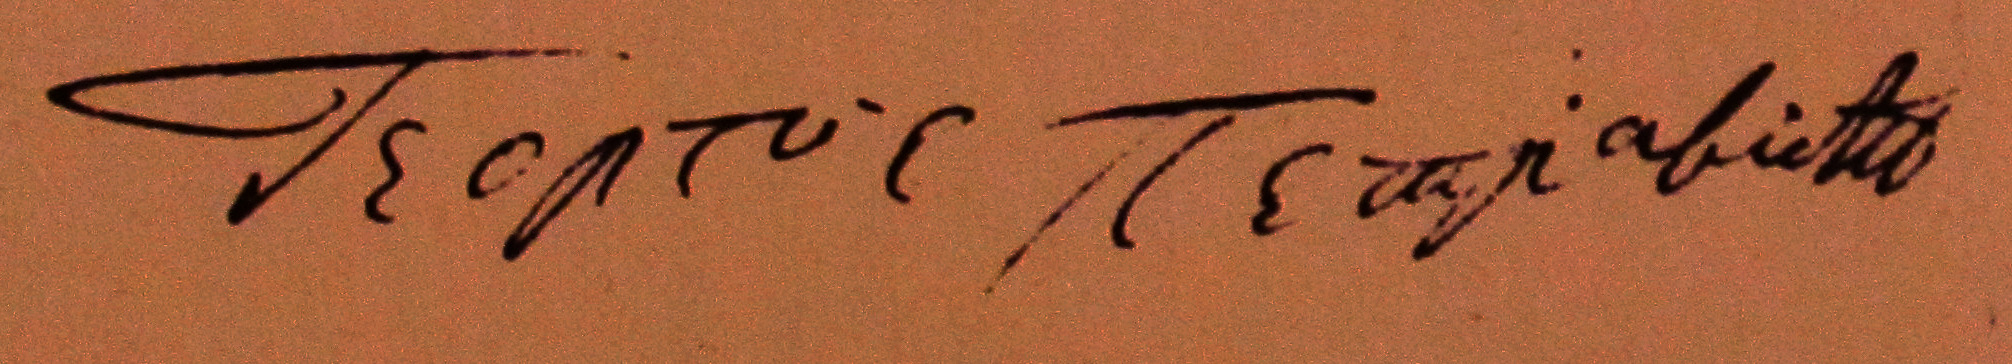
Signature of: karađorđe